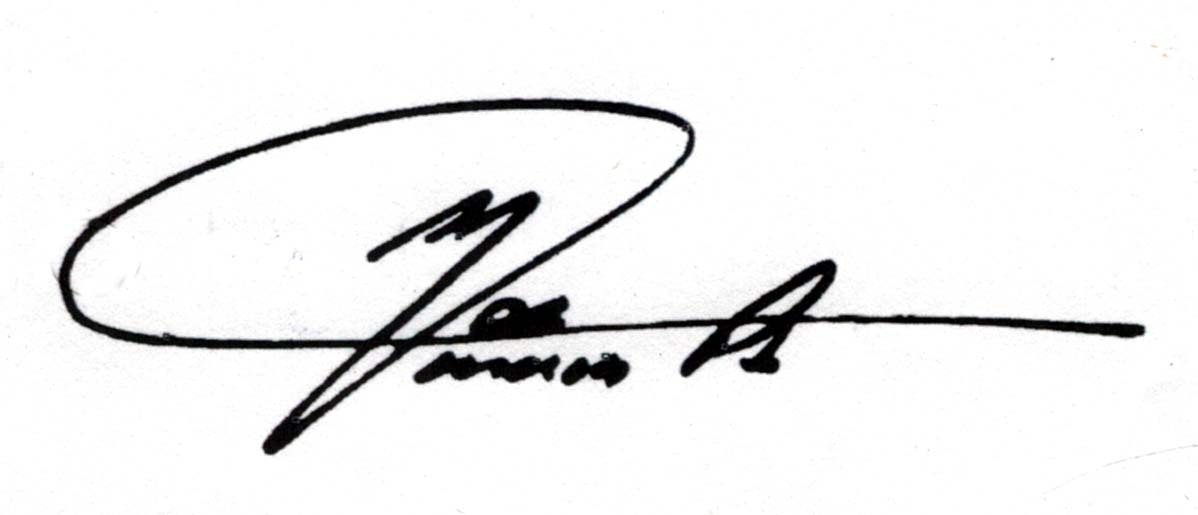
Signature of: marcos pontes